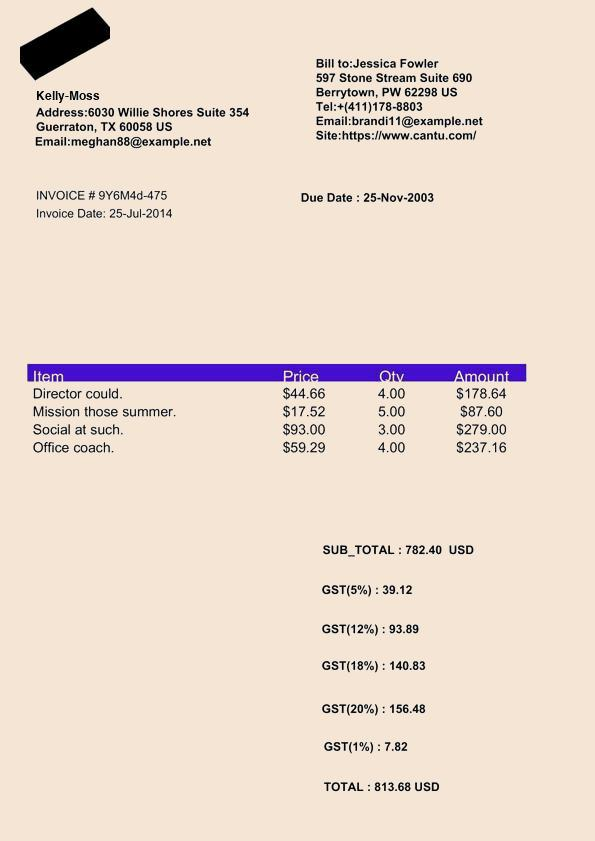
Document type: Invoice